Question: What is the filing due date as per the document?
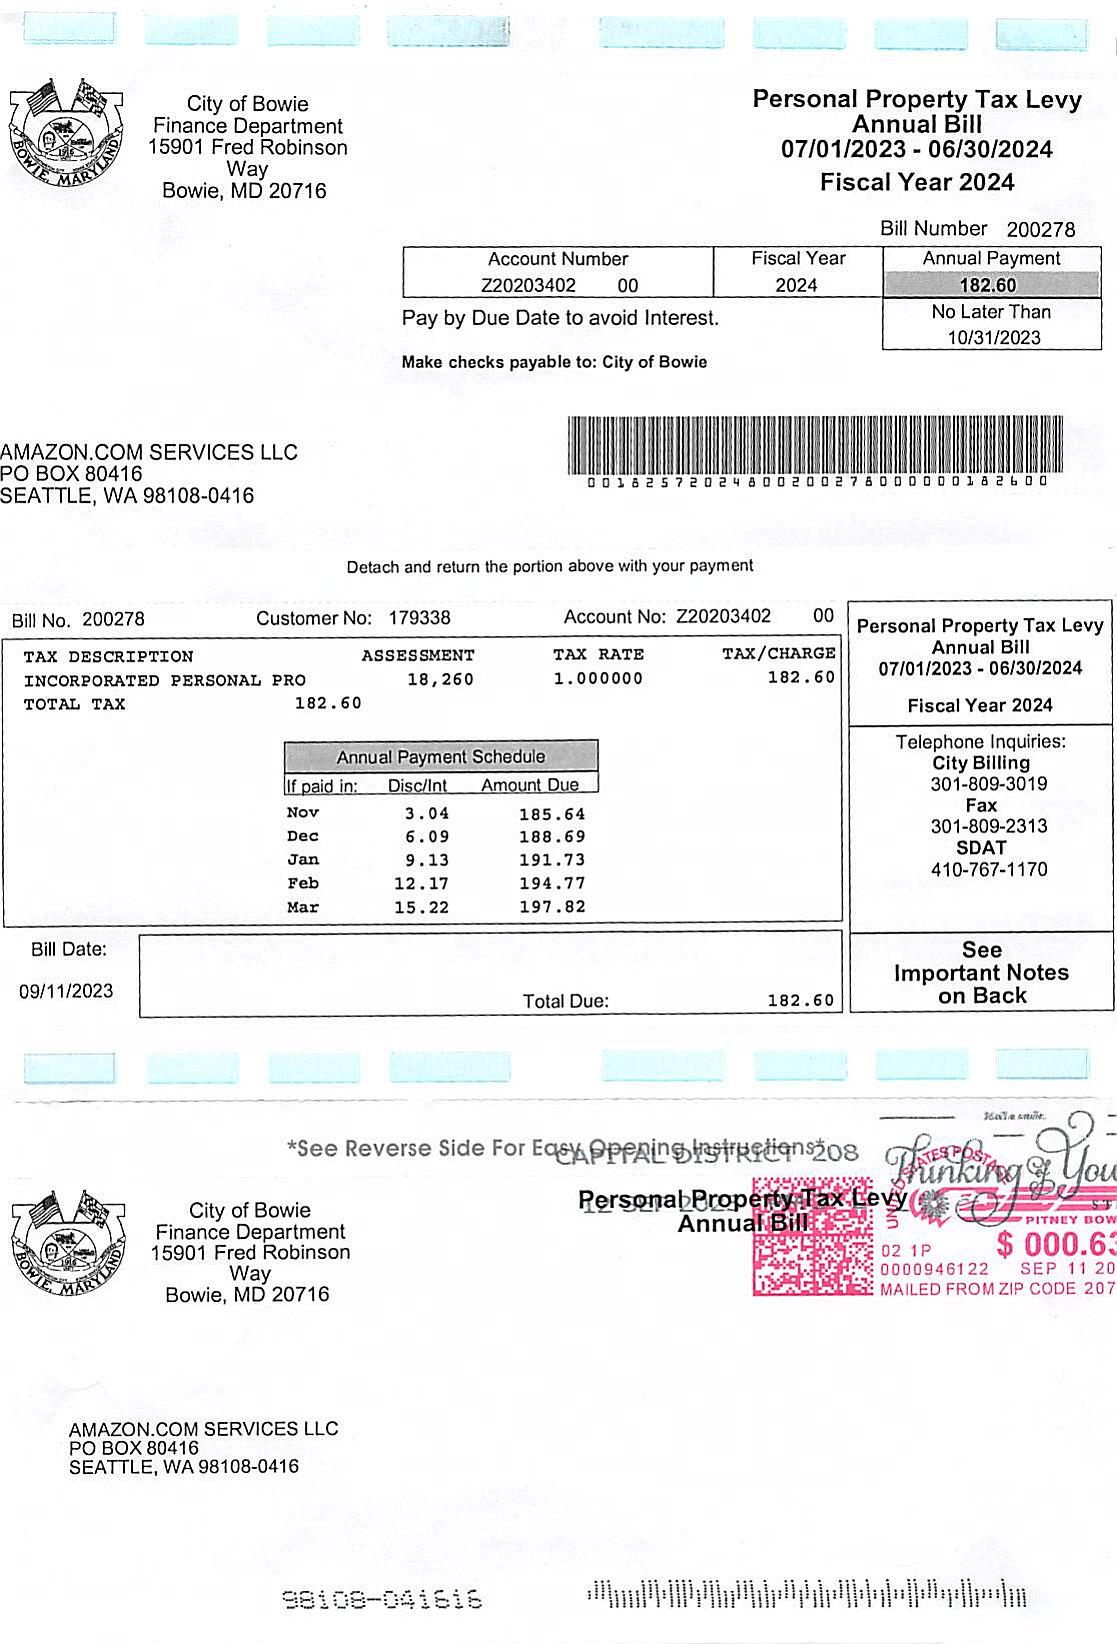
Answer: "10/31/23"